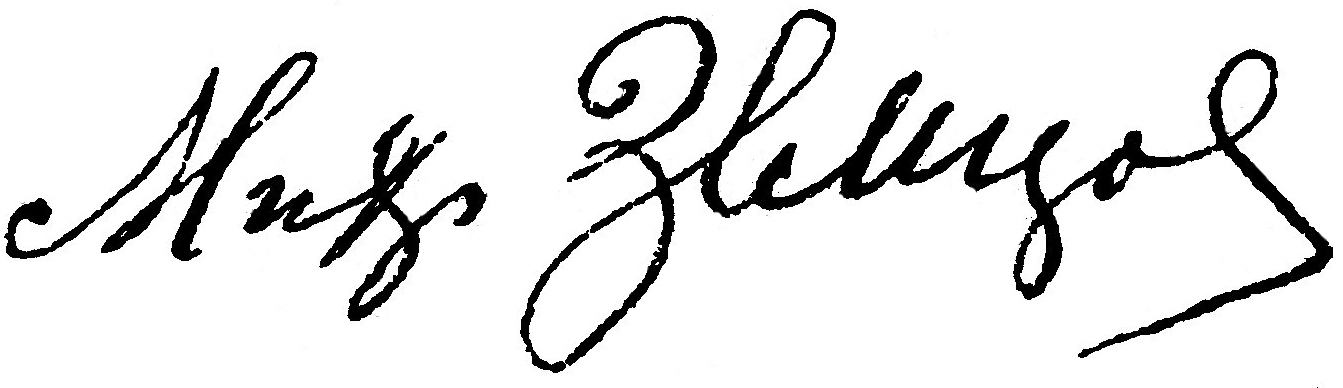
Signature of: mikhail evstafievich zemtsov